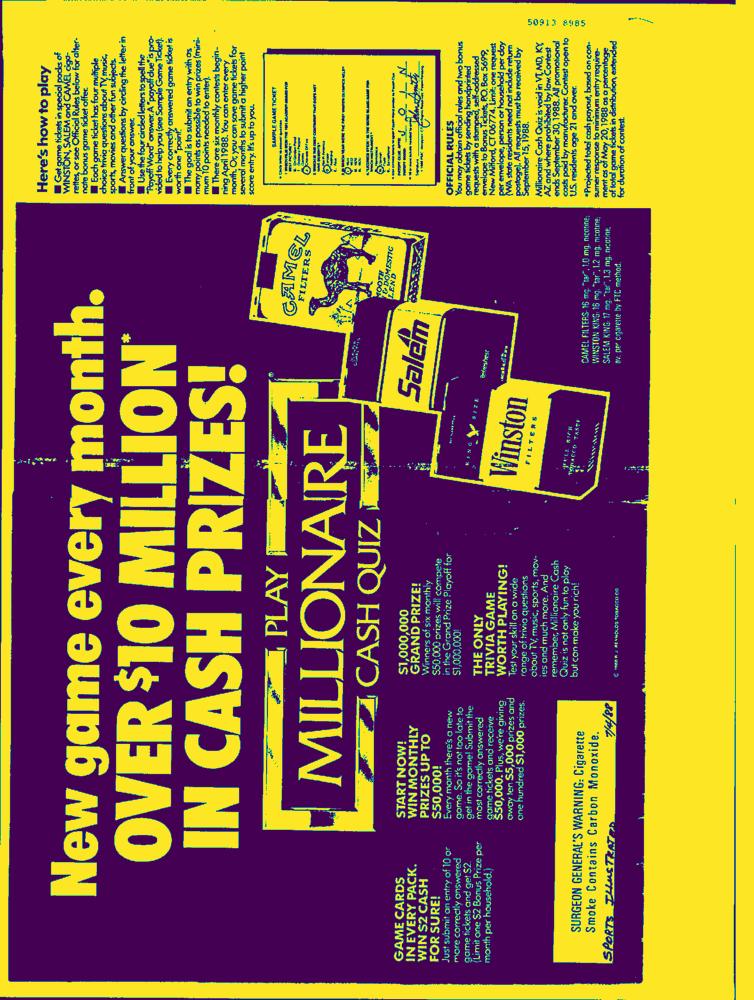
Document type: AD